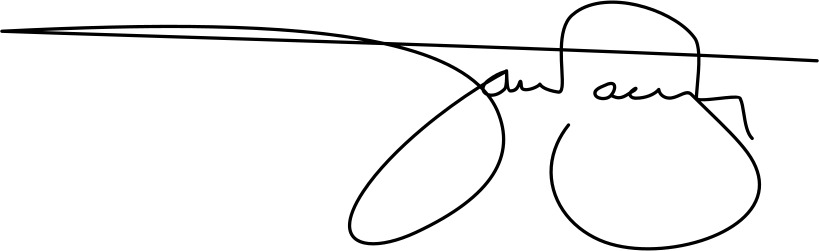
Signature of: taulant balla